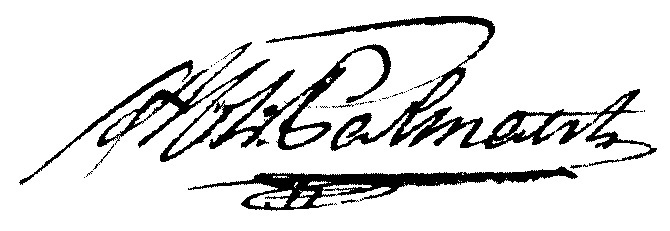
Signature of: martin liévin palmaert